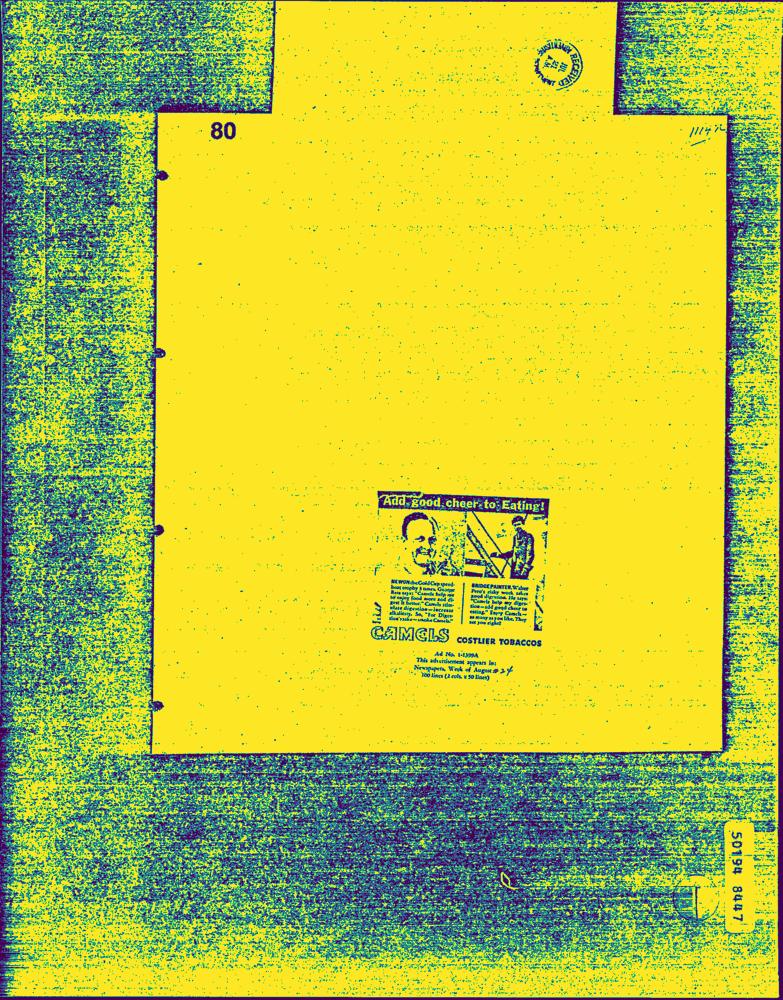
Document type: AD